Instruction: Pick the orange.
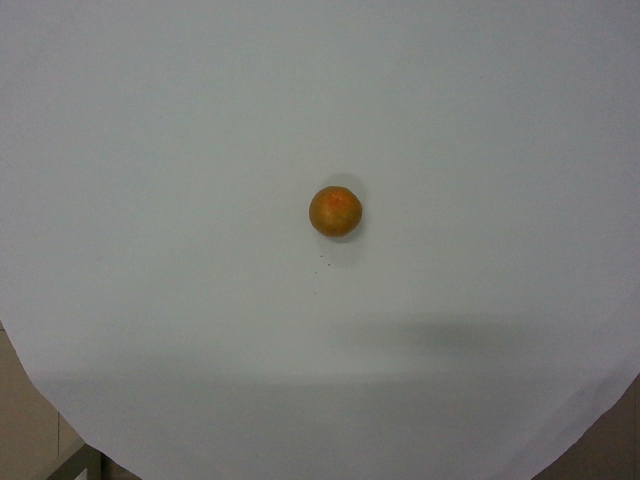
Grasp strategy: vertical